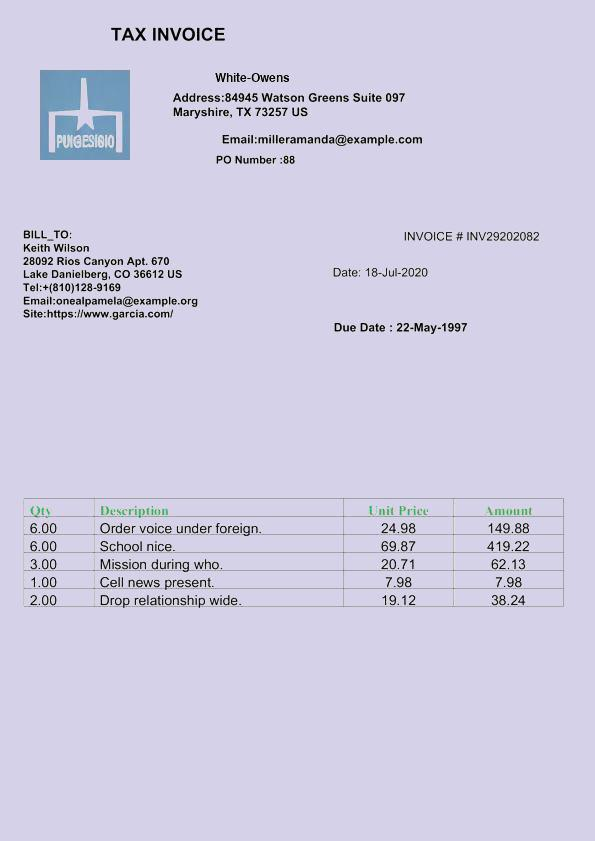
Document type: Invoice